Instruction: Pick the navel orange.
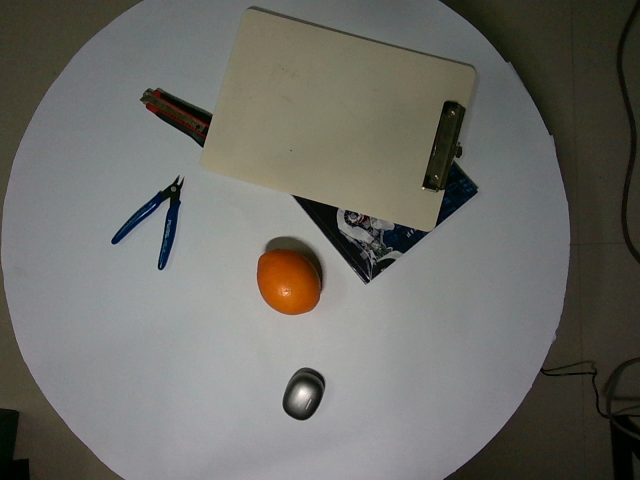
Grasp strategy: vertical